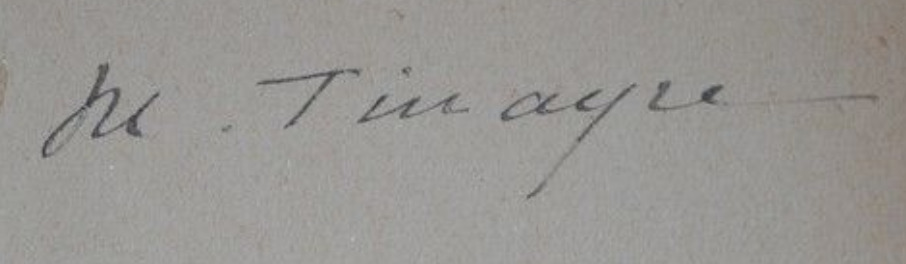
Signature of: marcelle tinayre